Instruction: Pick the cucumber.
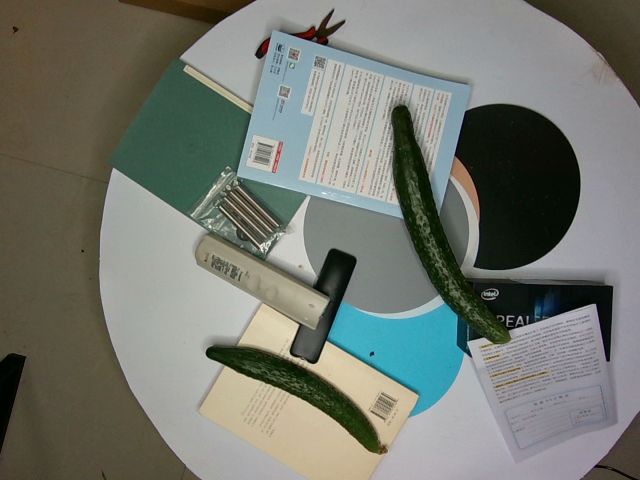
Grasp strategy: vertical